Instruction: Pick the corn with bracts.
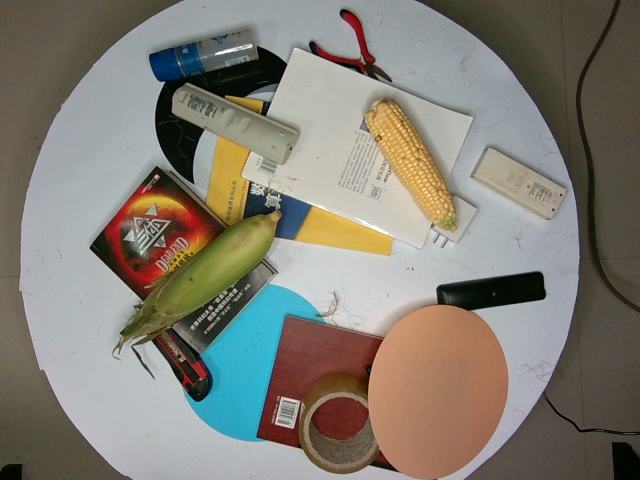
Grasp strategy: vertical